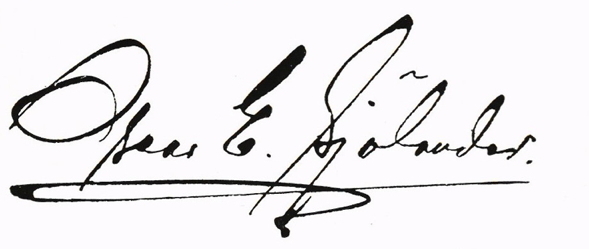
Signature of: oskar sjölander